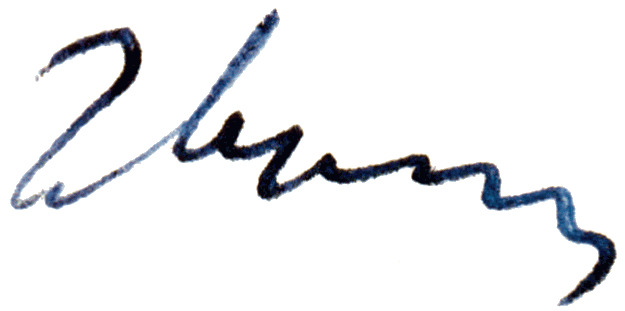
Signature of: heinrich leo lungershausen